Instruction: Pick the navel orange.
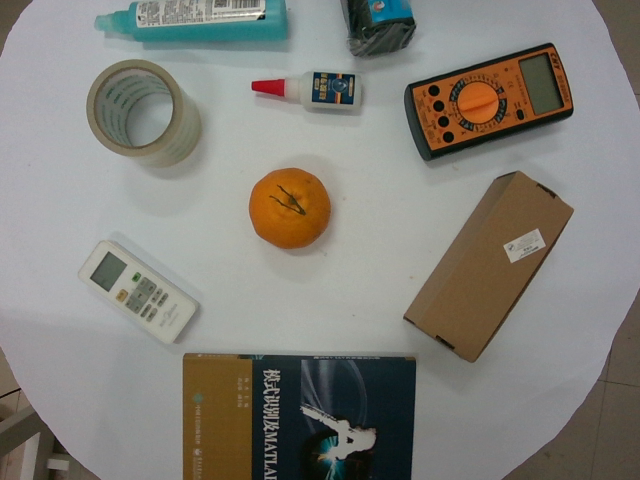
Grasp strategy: vertical